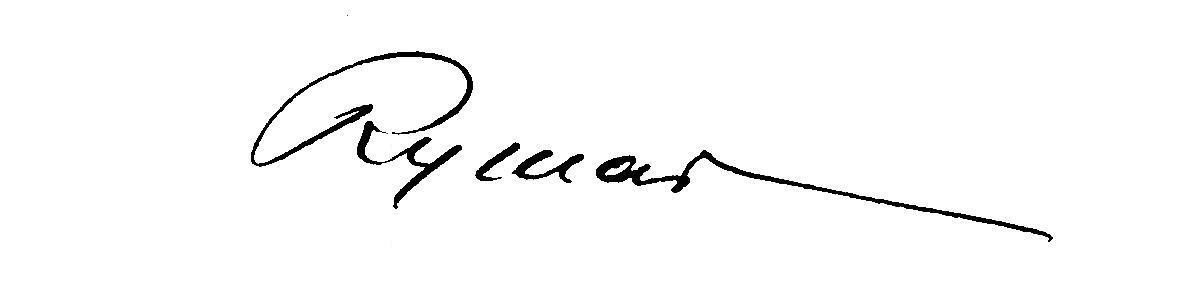
Signature of: stanisław rymar